Question: What could the diagnosis suggest?
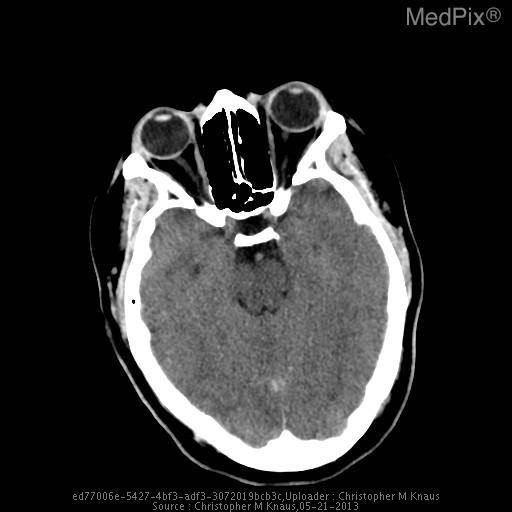
Answer: The possible diagnosis includes Venous sinus thrombosis
Severe dehydration
Polycythemia.